Can you pull out the amount in words, numerical amount, payee's name, date of the cheque, and the bank's name from the image?
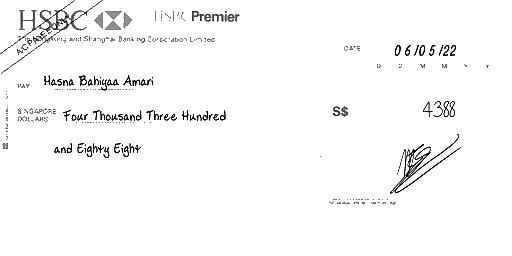
amt_in_words: Four Thousand Three Hundred and Eighty Eight
amt_in_figures: 4388
payee_name: Hasna Bahiyaa Amari
bank_name: HSBC
cheque_date: 06/05/22